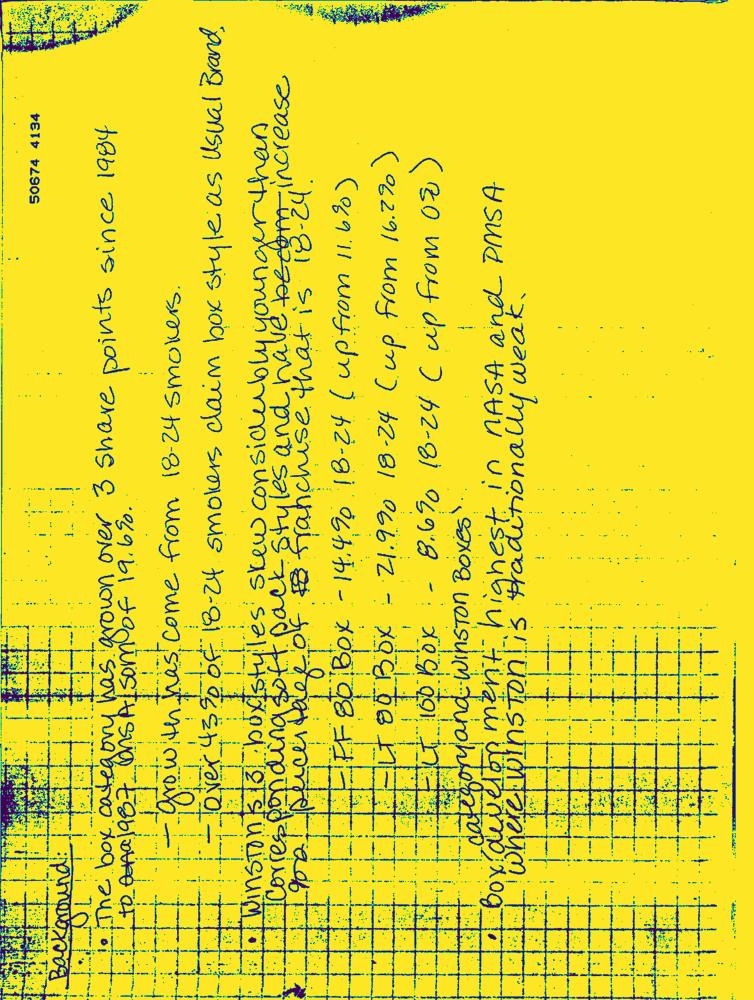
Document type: Hand-Written